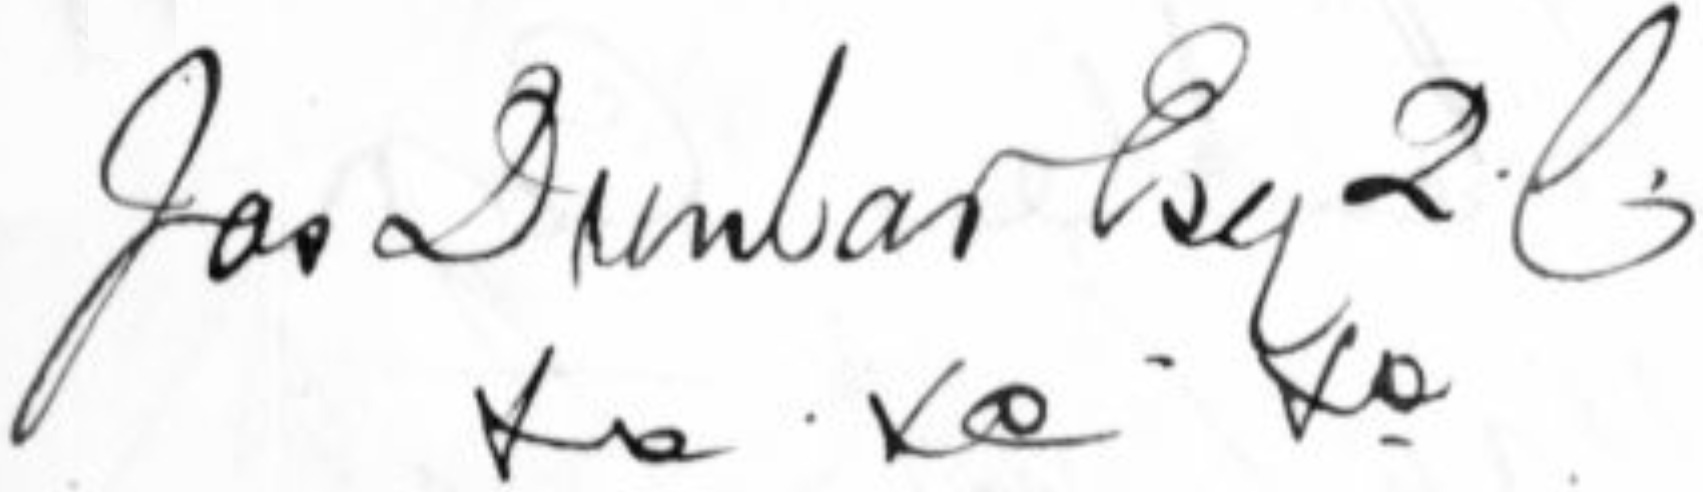
Signature of: james dunbar